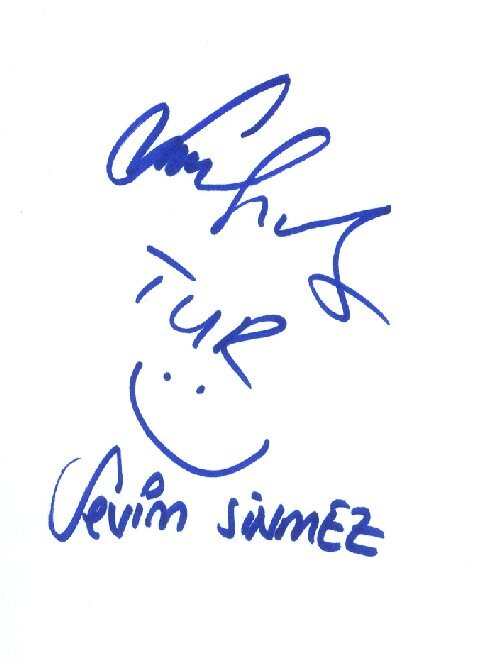
Signature of: sevim sinmez serbest